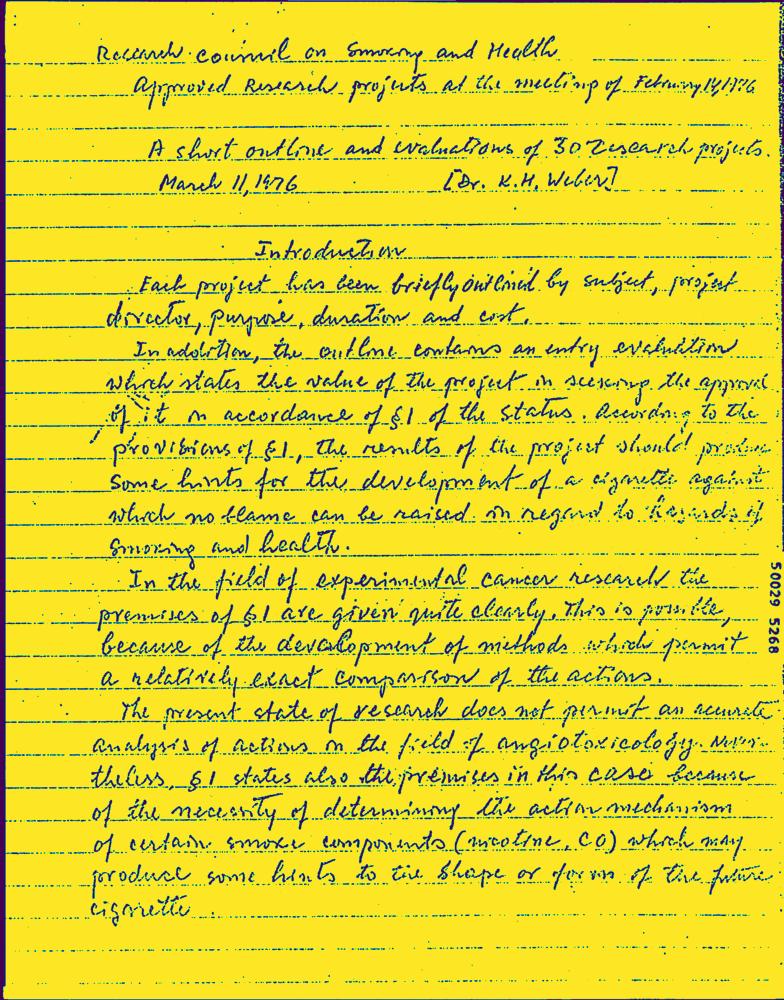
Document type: Hand-Written